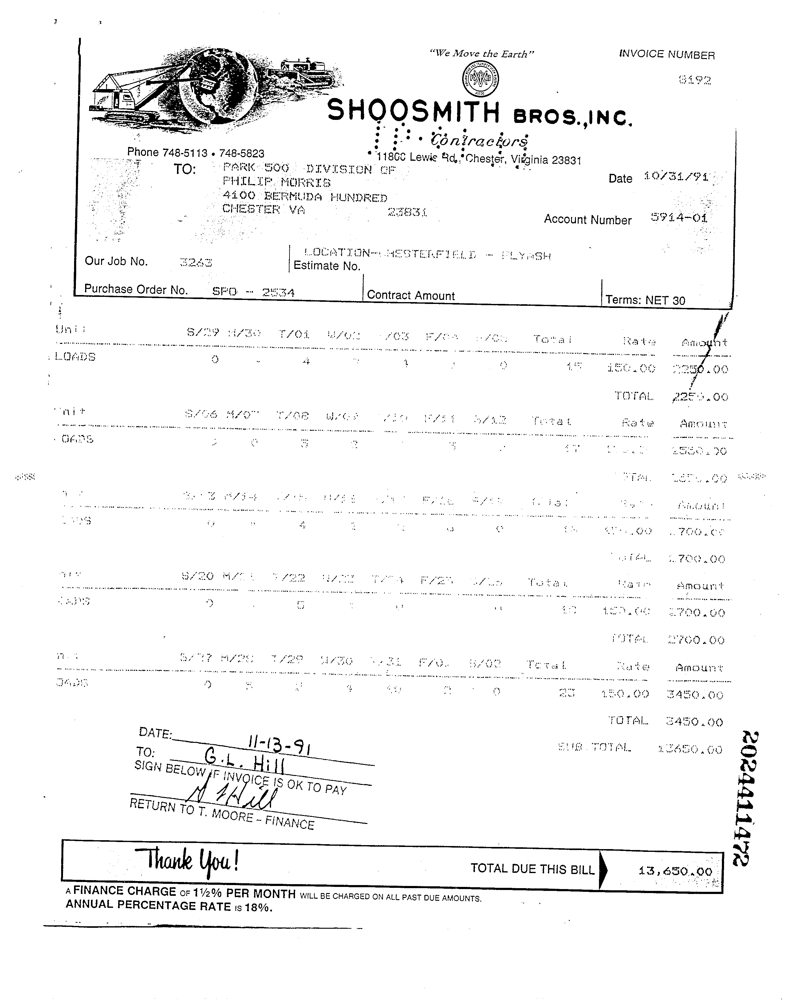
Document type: Invoice